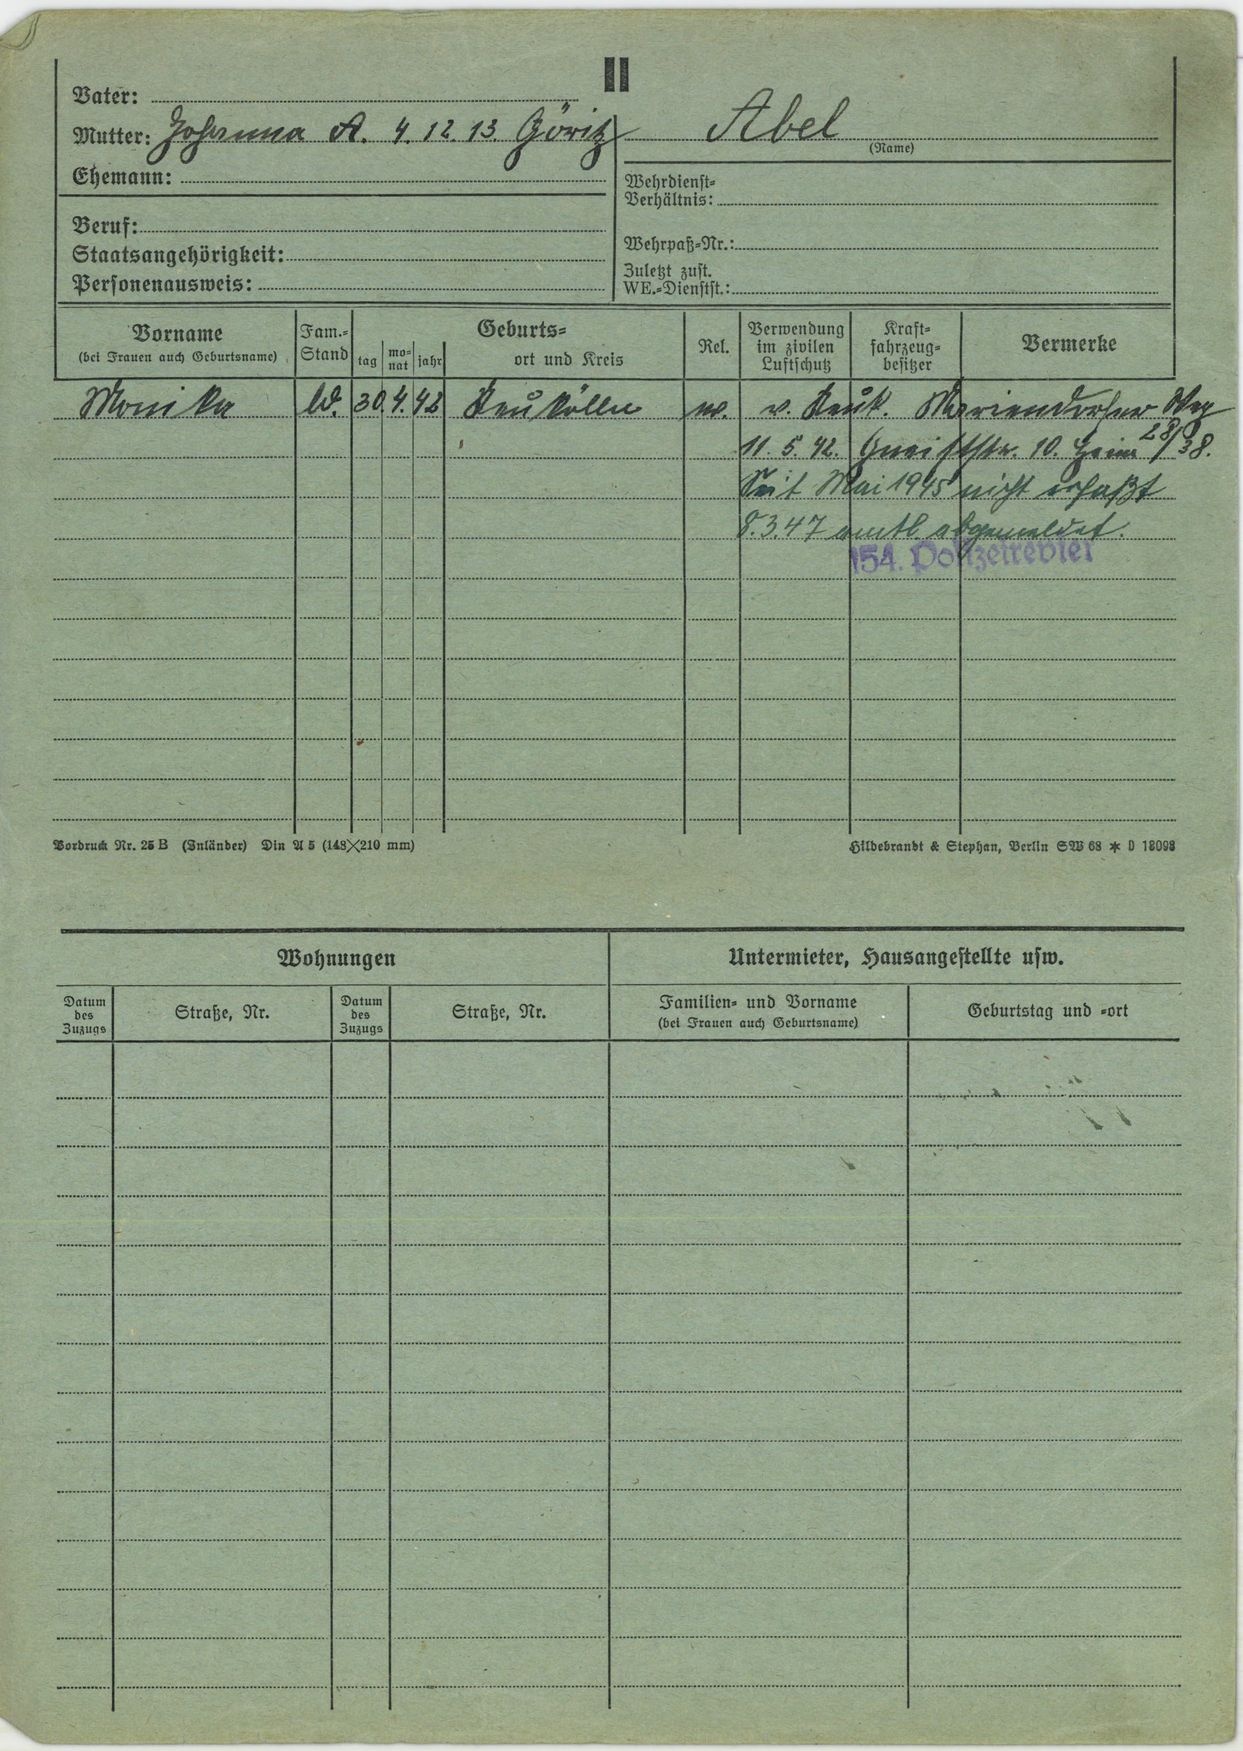
Abel